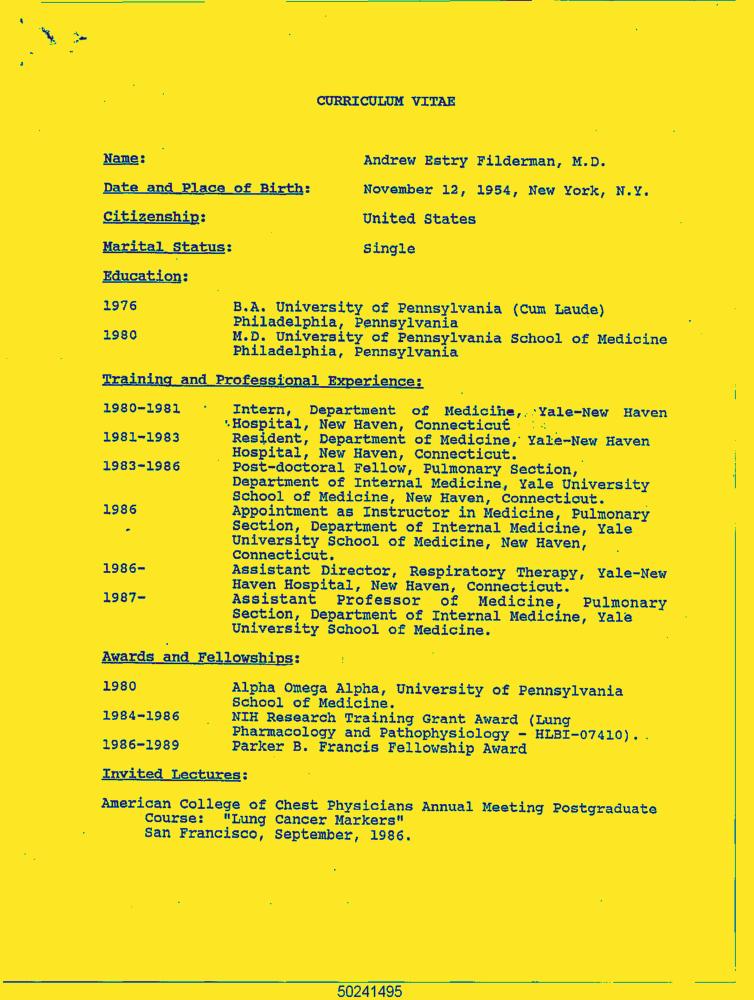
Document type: Resume-Doc